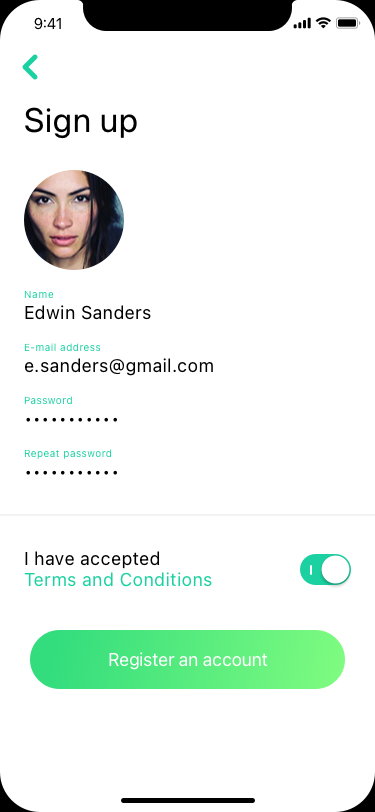
Text in this UI design:
Sign up
Edwin Sanders
Name
e.sanders@gmail.com
E-mail address
•••••••••••
Password
Repeat password
•••••••••••
I have accepted
Terms and Conditions
Register an account